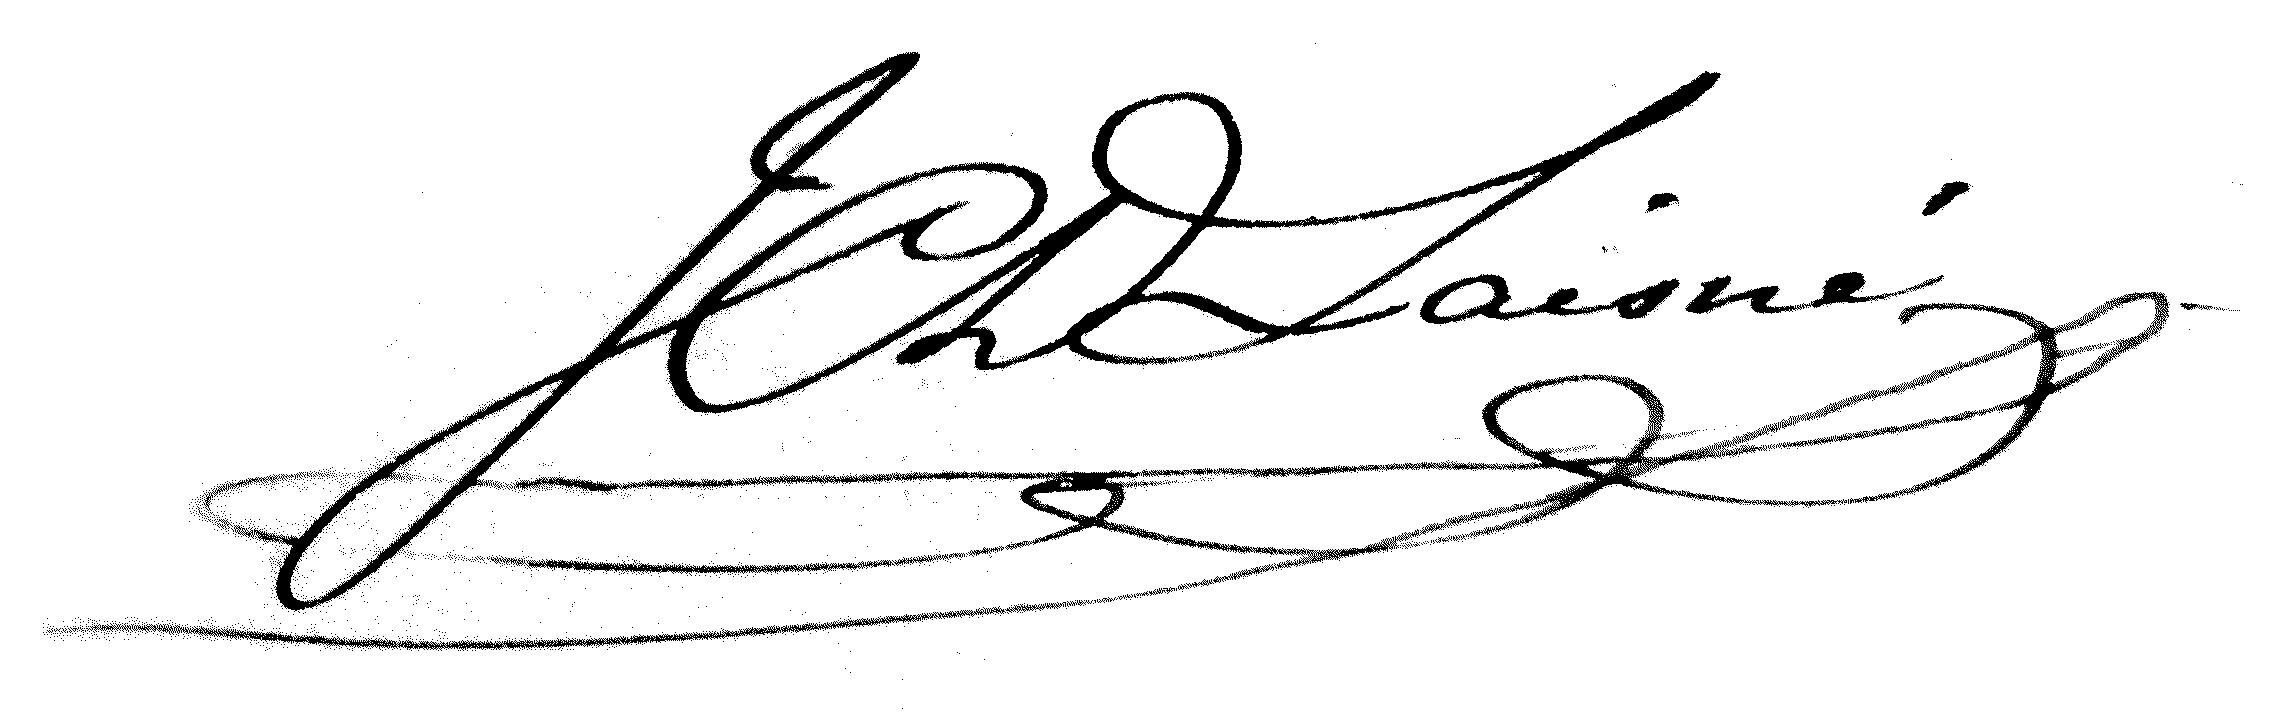
Signature of: charles laisné